Patient: Male, age 40
A 40-year old gentleman presented with polyuria, fatigue and nausea of 20 days duration. There was also history of unquantified weight loss and exertional dyspnea. He did not smoke and did not raise pets, abuse drugs or have exposure to occupational dusts. Physical examination showed raised papulonodular skin lesions over hands and legs. Renal function tests showed serum creatinine of 2.65 mg/dL (normal <0.8 mg/dL); Urine microscopy showed 2+ albumin with bland sediments. Hemoglobin was 10.9 g/dL with normal leukocyte and platelet counts. Ultrasound showed normal kidney size with preserved corticomedullary distinction. Chest radiographs showed miliary nodules. Serum ionized calcium was 1.8 mg/dL (normal 1.1-1.3 mg/dL) with suppressed parathyroid hormone (1.9 pg/mL, normal 15-65) and normal vitamin D levels (23.6 ng/mL). ACE levels were elevated (98 U/mL, normal 8-53). Tuberculin skin testing was negative. CT-Chest showed random micronodules without zonal preponderance and bilateral hilar lymphadenopathy (Figure 3, left). FOB was done with BAL and TBLB; BAL was negative for acid-fast bacilli and Xpert MTB/RIF. TBLB showed perivascular non-caseating granulomas with Schaumann and asteroid bodies (Figure 4). Punch biopsy of the skin also showed non-caseating granulomas in the dermis. He was started on steroids with resolution of hypercalcemia and normalization of renal function. His subsequent course was complicated by steroid-aggravated diabetes presenting with hyperosmolar coma; methotrexate was added and steroids were tapered. He remained asymptomatic with near-complete radiologic clearing (Figure 3, right) after one year of stopping methotrexate but relapsed by 18 months and remains on methotrexate.
Keywords: micronodules, miliary, miliary tuberculosis, sarcoidosis
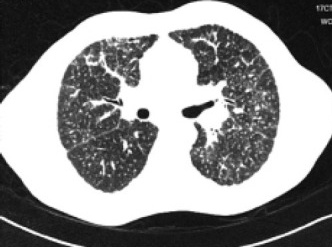